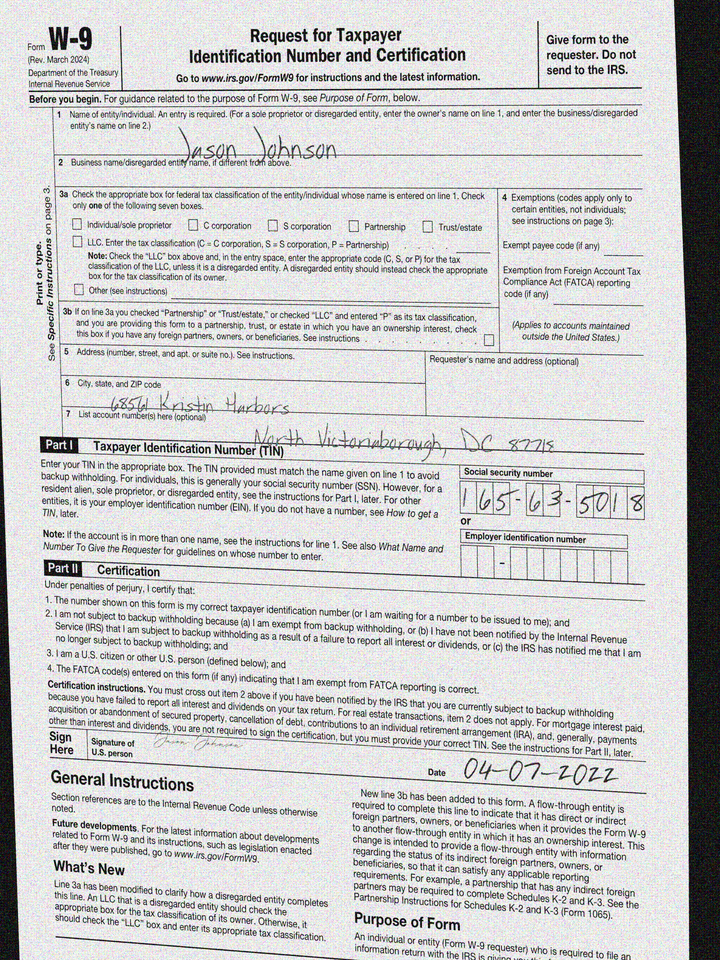
adr1: 68561 Kristin Harbors
adr2: North Victoriaborough, DC 87718
cbx: no
ssn: 165635018
enm: Jason Johnson
sdt: 04-07-2022